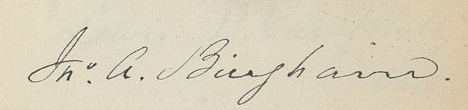
Signature of: john bingham